Question: What was observed in the imaging?
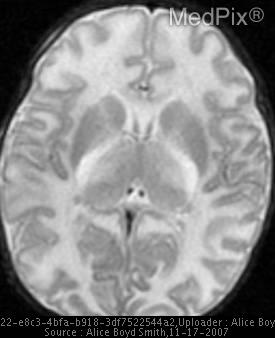
Answer: The imaging shows • Axial T2 weighted images reveal T2 prolongation, consistent with edema, in the deep cerebellar white matter, dorsal brainstem, cerebral peduncles, and posterior limb of the internal capsule.
• MR spectroscopy reveals a broad peak at 0.9 ppm representing branched chain amino acids and branched chain alpha ketoacids.  An abnormal peak is also present at 1.33 ppm consistent with lactate. Axial T2 weighted images demonstrate T2 prolongation within the deep cerebellar white matter, brainstem, cerebral peduncles, and posterior limbs of the internal capsule.    A variety of aminoacidopathies/aminoaciduria diseases produce diffuse and symmetric white matter changes..